Question: Explain the disease:
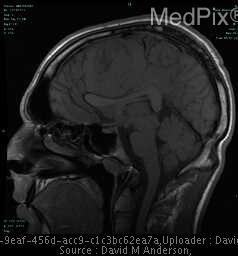
Answer: The disease is discussed as: The most common extraaxial neoplasm of the brain, meningiomas, often affect middle-aged women.  They account for 15-20% of all primary brain tumors. They are most commonly found in the parasagittal dura, convexities, sphenoid wing, cerebellopontine angle cistern, and olfactory groove.  Up to 90% are supratentorial, and 1% occur outside the CNS (presumably due to arachnoid rests).  Less than 10% cause symptoms, with the majority discovered incidentally or at autopsy or on brain imaging.

On CT, they are typically hyperdense, with up to 20% demonstrating calcification.  On MR, they are typically well-circumscribed and iso- to hypointense on T1, iso- to hyperintense on T2, and strongly enhancing.  A dural tail is seen in up to 72%, which is thought to represent a neoplastic infiltration or a reactive fibrovascular proliferation of the meninges.  This finding is suggestive but not specific, however.  Similarly, a distinct cleft of arachnoid with trapped CSF and vessels is common.  Meningiomas typically take one of two forms, either “globose” (spherical) or “en plaque” (flat).

Meningiomas may encase and narrow vessels, and incite a varying amount of edema, depending on location (cerebral cortical lesions have more edema, basal cisterns – less).  Bony changes may be hyperostotic or osteolytic, mimicking Paget’s or fibrous dysplasia.  On angiography, the “in-law” sign has been described (coming early and staying late) with an early blush and delayed washout.  Due to their vascularity, preoperative embolization can be performed (particularly at the skull base, where the lesions may be unresectable).

Malignant meningiomas, a rare variant, demonstrate rapid growth or intraparenchymal invasion.  These are associated with a higher rate of recurrence – 75%, versus a recurrence rate of 3-7% for benign meningiomas.